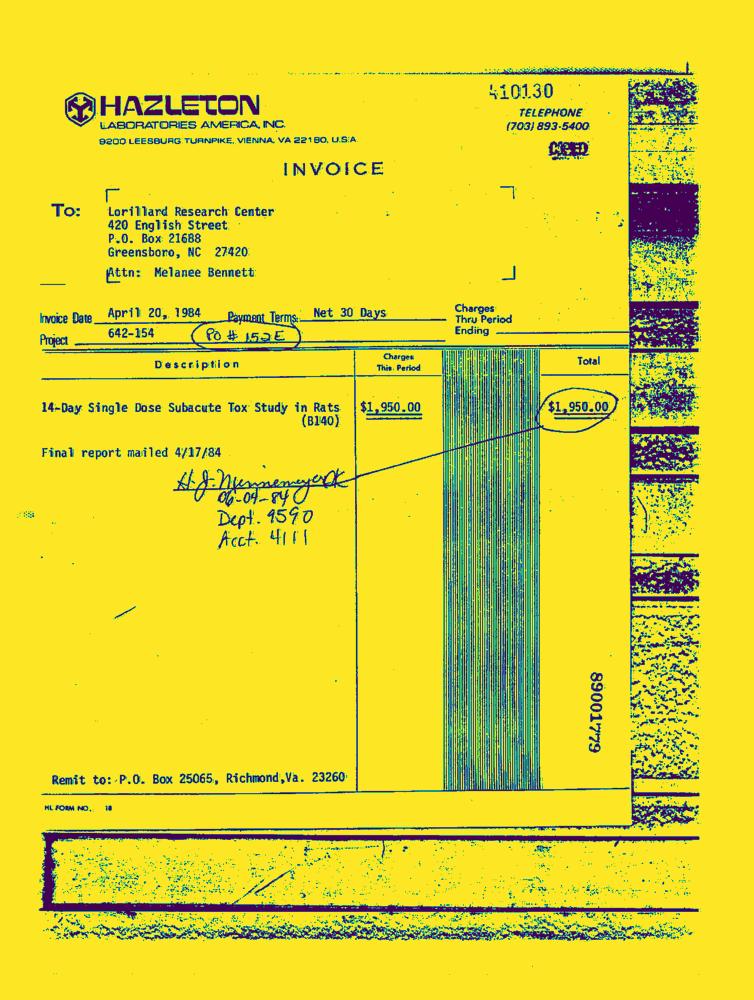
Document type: Invoice-Doc